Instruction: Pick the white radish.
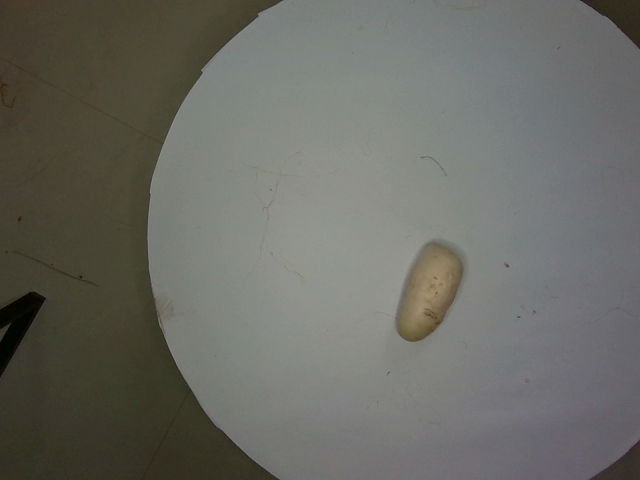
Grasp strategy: vertical